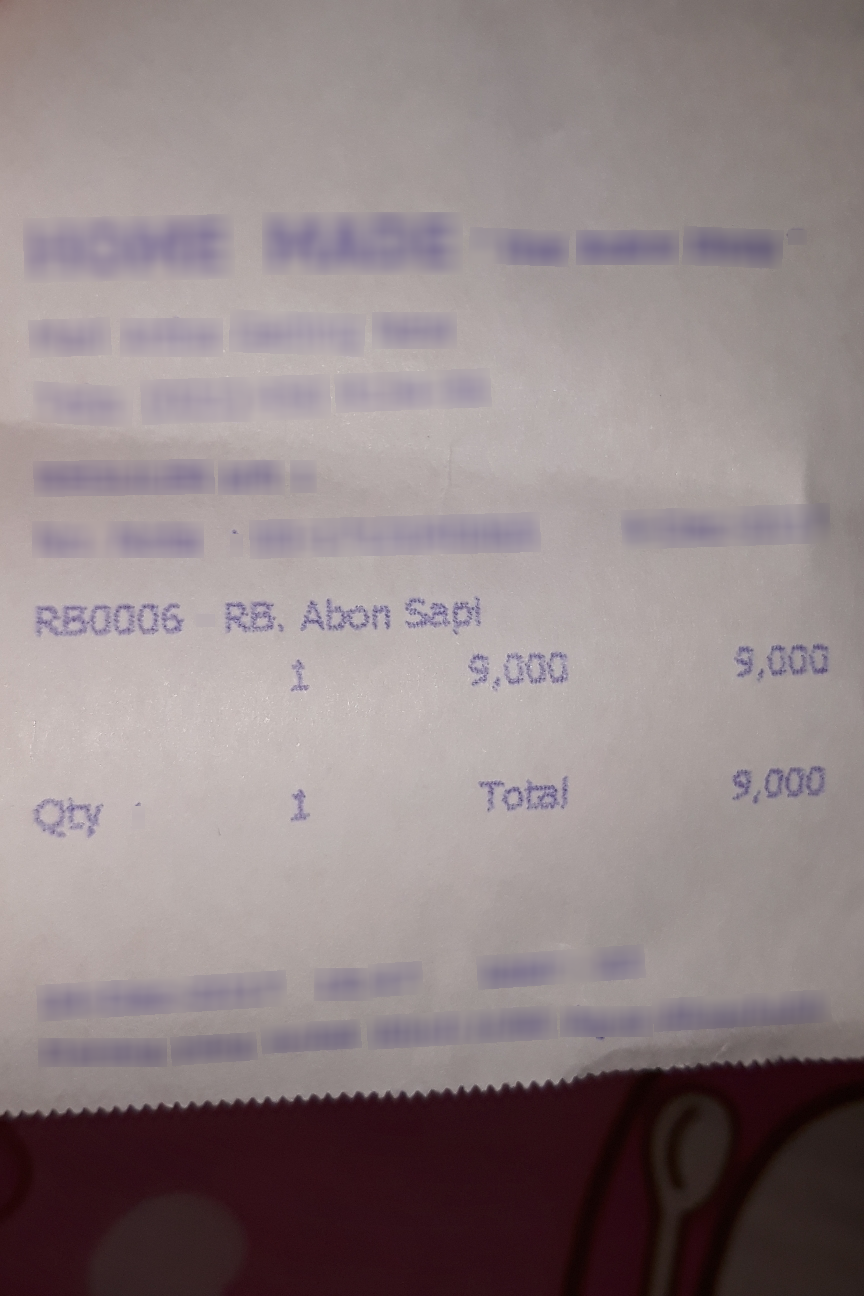
Number of items: 5
Total: 9,000
OCR text regions:
text: RB0006
text: RB,
text: Abon
text: Sam
text: 1
text: 9,000
text: 9,000
text: Total
text: 9,000
text: Qty
text: 1